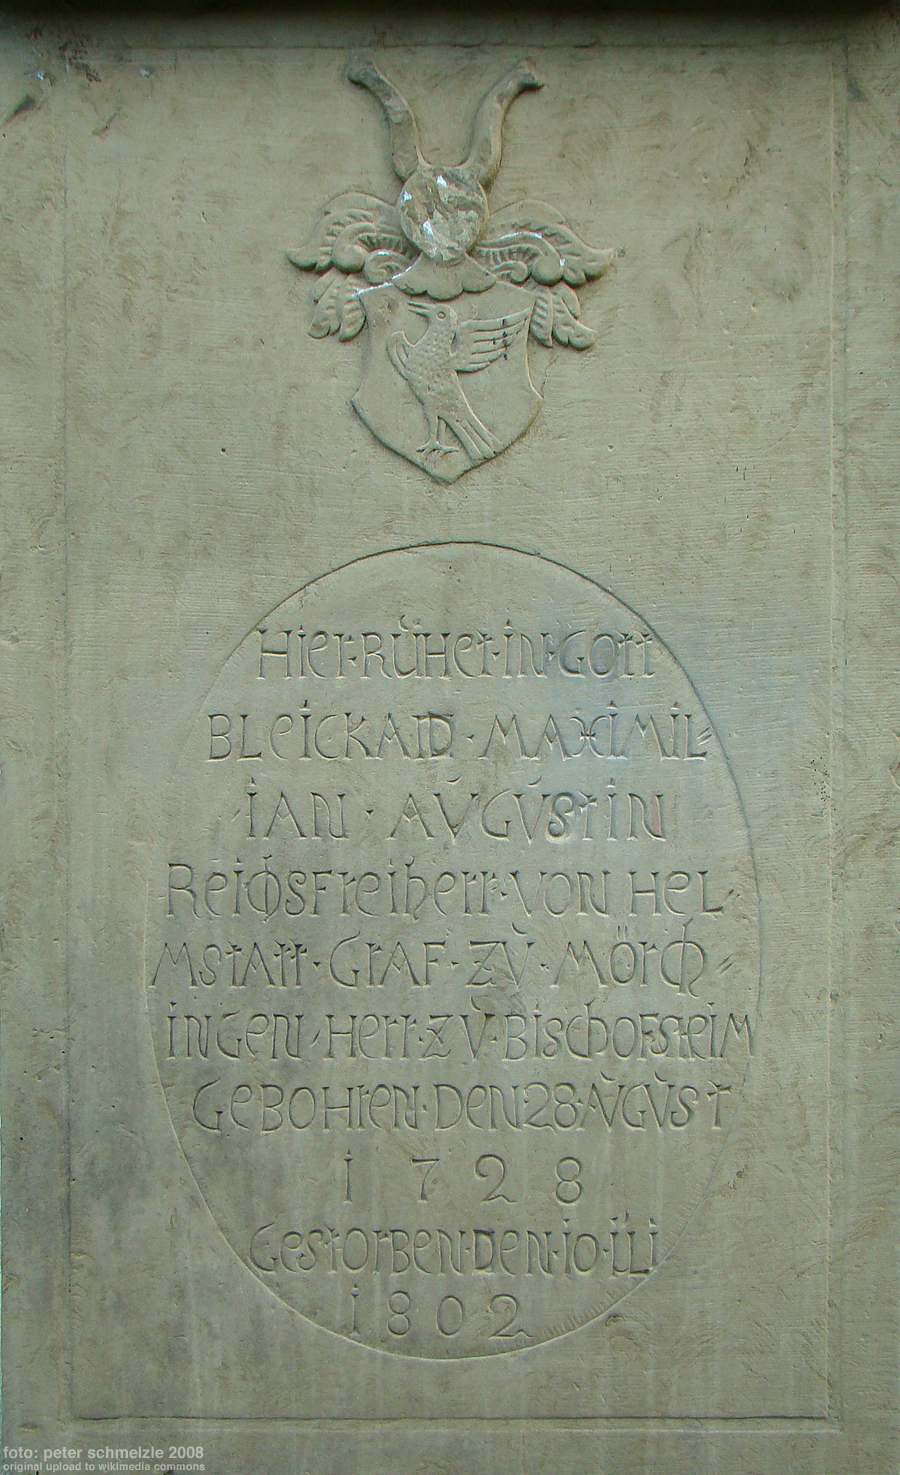
Signature of: maximilien auguste bleickard d helmstatt